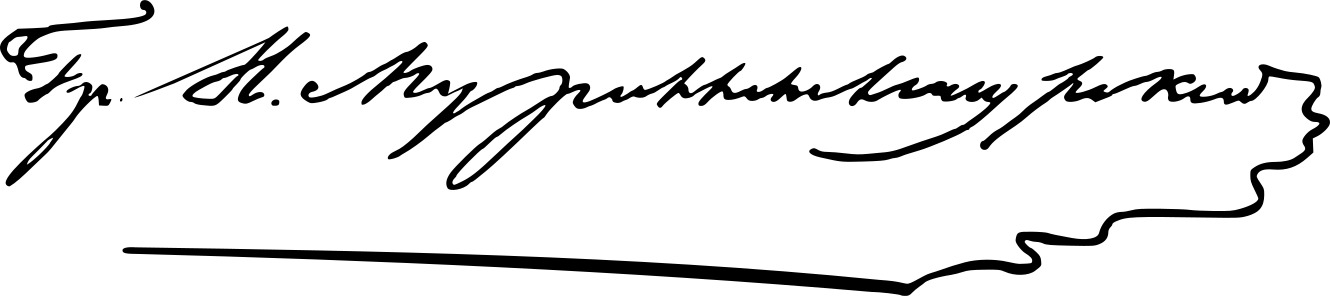
Signature of: nikolay muravyov amursky